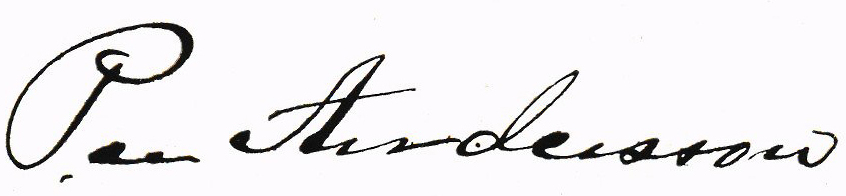
Signature of: per andersson i koldemo